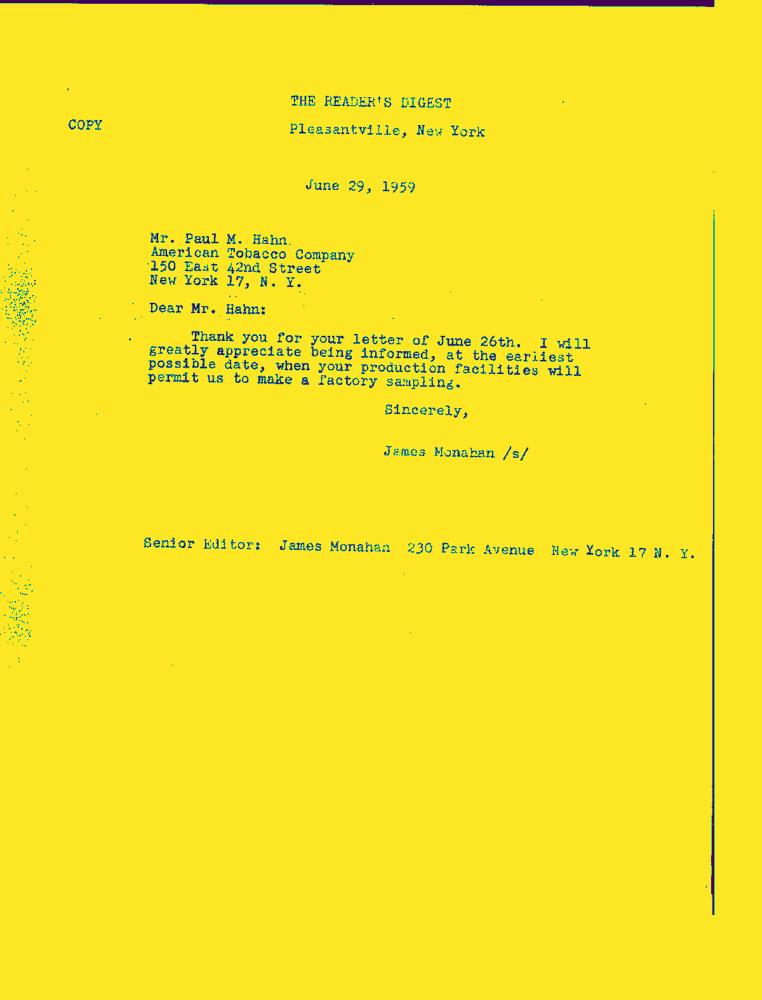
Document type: Letter-Doc